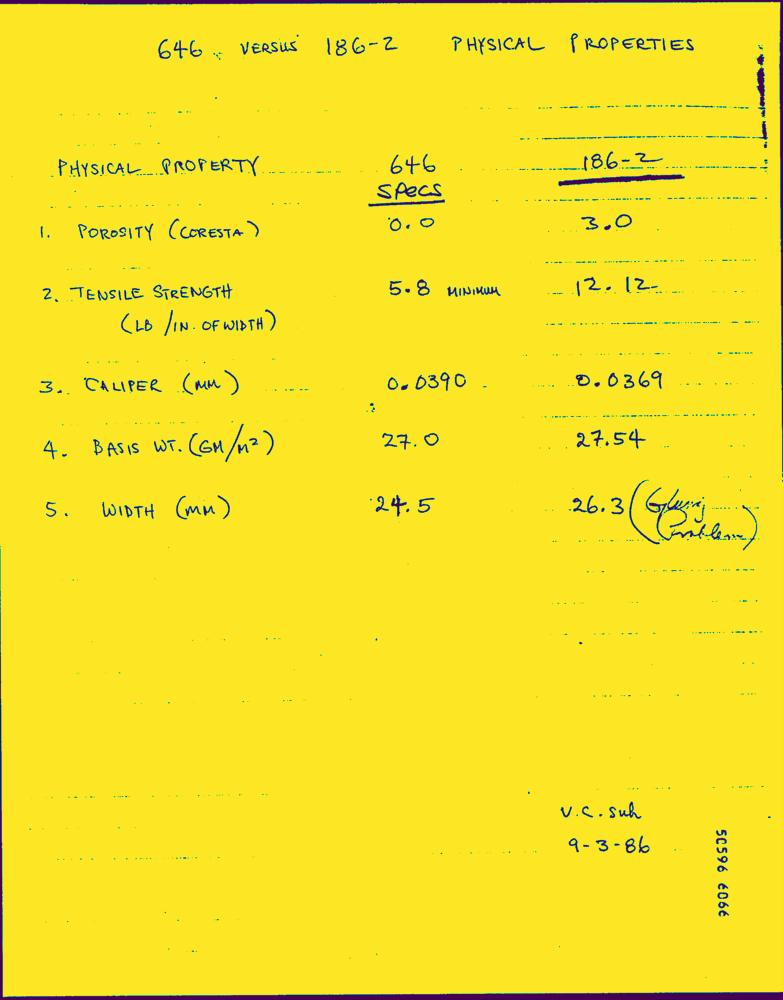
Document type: Hand-Written